Question: What is the estimated tax bill amount according to the document?
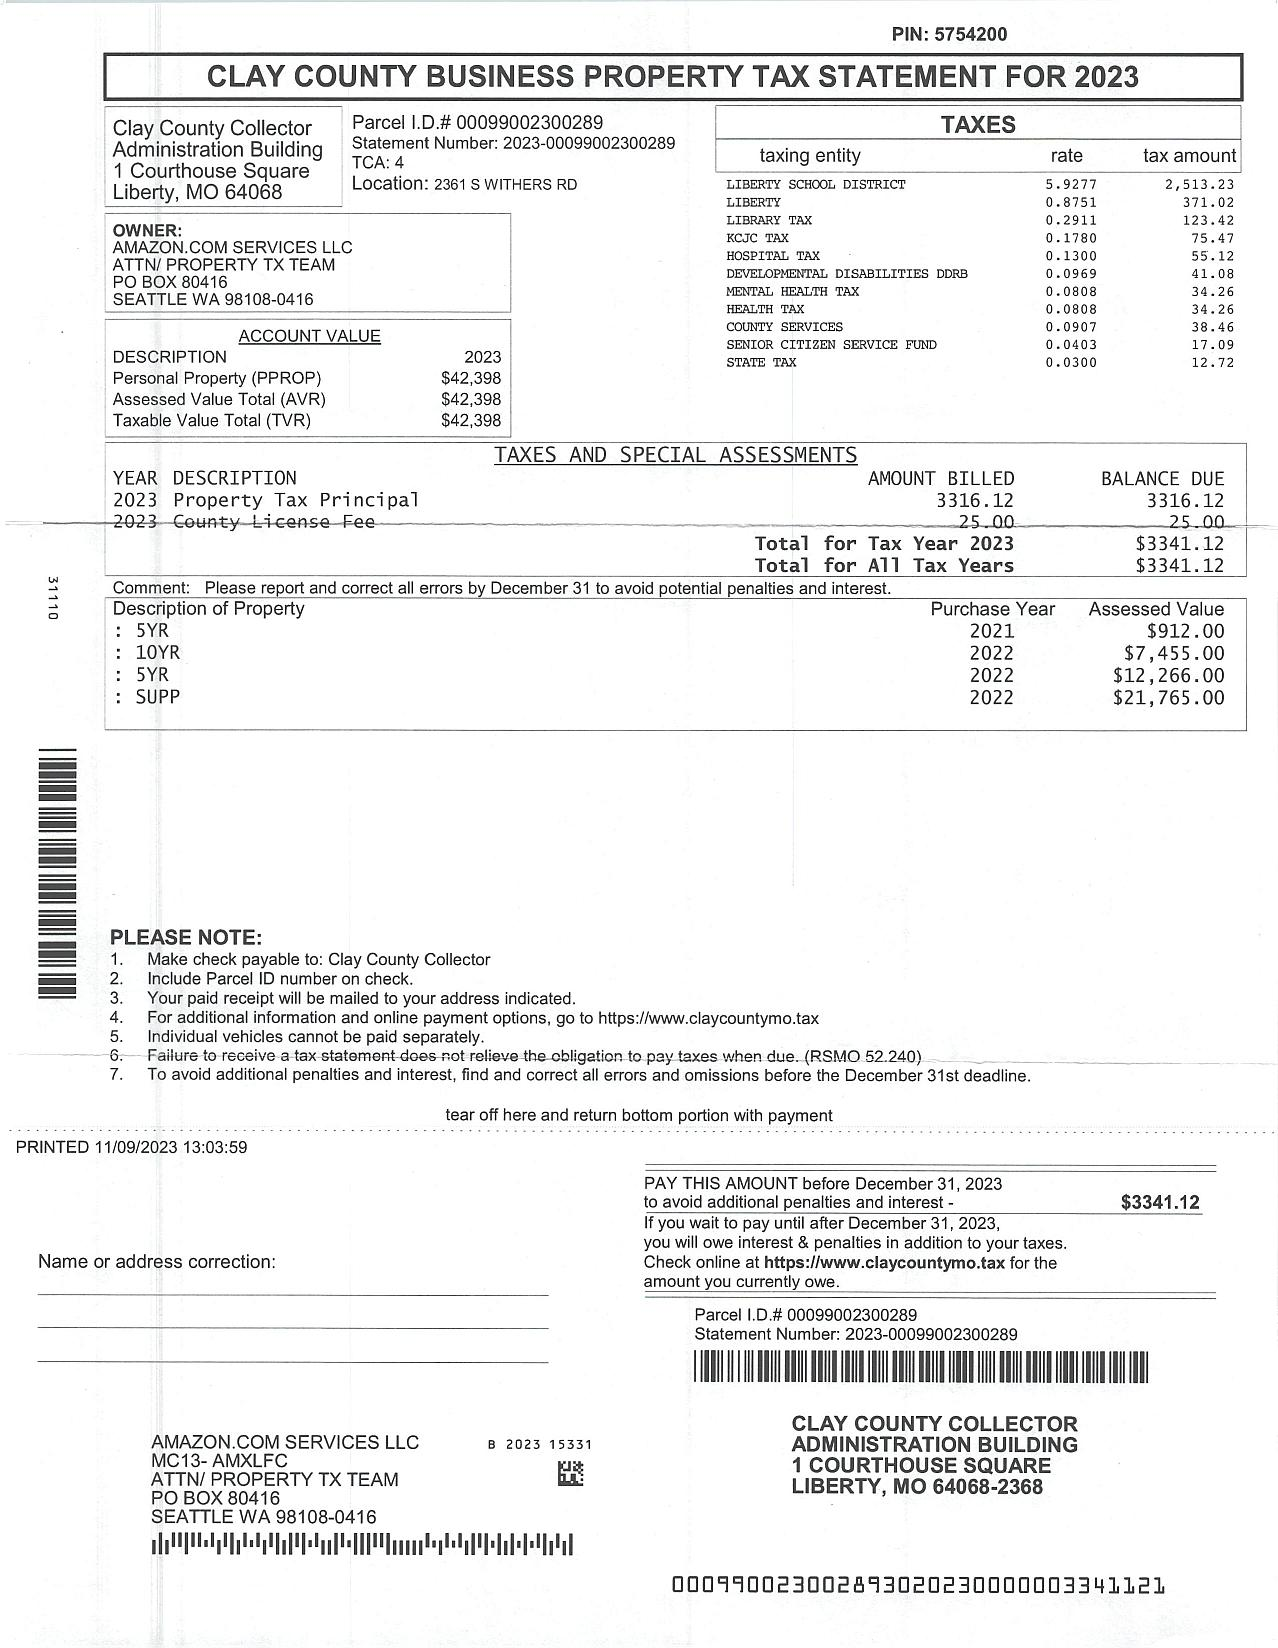
Answer: "$3,341.12 "